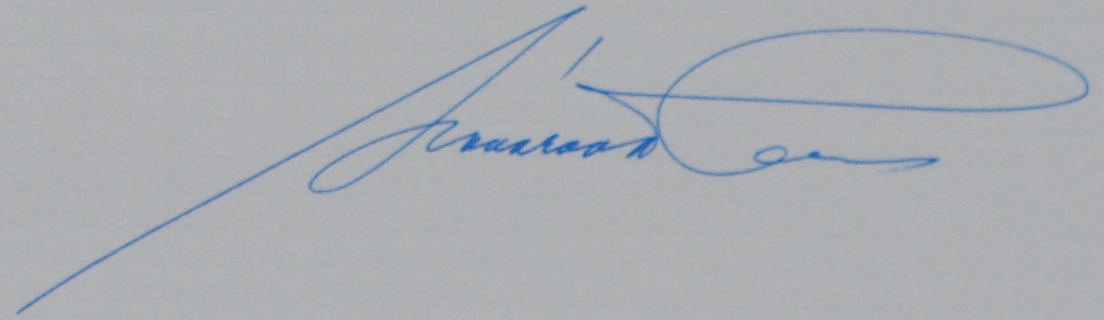
Signature of: alena hanáková